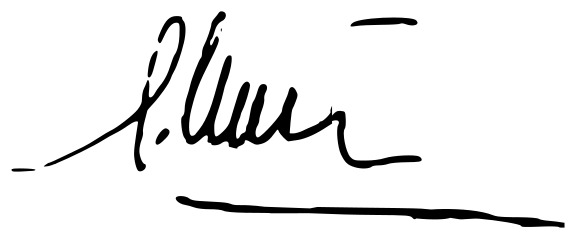
Signature of: gregorio marañón